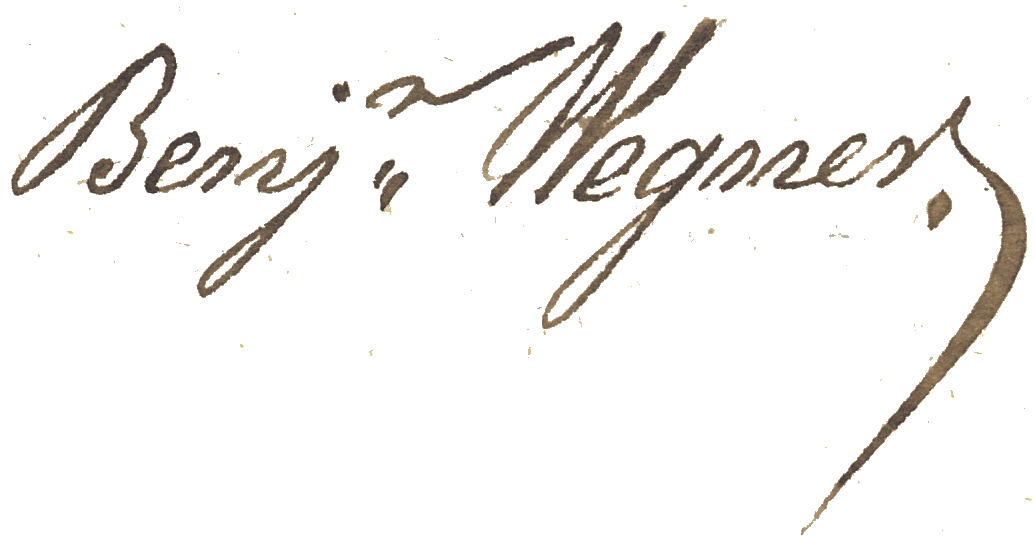
Signature of: benjamin wegner